Question: Explain the disease:
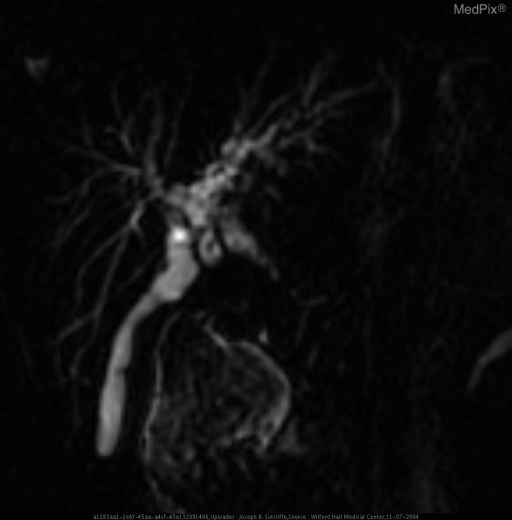
Answer: The disease is discussed as: Primary sclerosing cholangitis (PSC) is an inflammatory process which may involve all or segments of the intrahepatic and extrahepatic biliary ductal system.  It is an idiopathic disease most often associated with inflammatory bowel disease, particularly ulcerative colitis and less often Crohn’s disease. It less frequently associated with Reidel’s thyroiditis, retroperitoneal fibrosis, or mediastinal fibrosis. The disease is more common in males than females with a 3:1 incidence ratio. The estimated prevalence in Western countries is 6 to 8 cases per 100,000 persons.

Several mechanisms have been proposed to explain the pathogenesis of PSC, however, it is remains an idiopathic disease. Bile duct walls become progressively inflamed and thickened and the degree of severity may vary segmentally.  There is typically alternating dilatation and stricturing of the involved ducts. The disease usually involves both the intrahepatic and extrahepatic biliary tree. It is characterized by progressive destruction of bile ducts, which may result in the development of biliary cirrhosis. It was previously thought to be a rare disorder, however, now PSC is one of the more common indications for liver transplantation.

The main symptoms of PSC include pruritis, jaundice, abdominal pain, and fatigue. However, as many as 44% of patients may be asymptomatic at presentation. Patients may also experience repeated episodes of bacterial cholangitis and have an increased tendency to develop pigmented biliary stones. Steatorrhea and malabsorption of fat-soluble vitamins may occur. Cholangiocarcinoma may occur in up to 30% of PSC patients.  2% of patient’s may also develop hepatocellular carcinoma.

The diagnosis of PSC is based on characteristic ERCP findings in combination with laboratory, histologic, and clinical findings. It is important to exclude secondary causes of sclerosing cholangitis, such as prior surgeries, choledocolithiasis, chronic bacterial cholangitis and biliary neoplasms. The typical  ERCP findings of PSC include multifocal strictures and dilatations that have a beaded appearance. Biliary diverticulae may also be present. The intrahepatic and extrahepatic bile ducts are usually involved, but either alone may be affected. Magnetic resonance cholangiopancreatography (MRCP) also shows promise as a valuable technique in the diagnosis and follow-up of patients with PSC and MRCP may be superior to ERCP for the demonstration of intrahepatic ductal findings. CT and ultrasonography play a more limited role in the diagnosis or followup of PSC  and demonstrate nonspecific findings.

Many modalities have been investigated for the treatment of PSC in an attempt to delay disease progression. Immunosupressants, corticosteroids, antifibrogenic agents, endoscopic management and limited surgical management are used with limited success. Liver transplantation is the only form of therapy that positively affects survival and up to 80% of patient’s will experience significant quality of life improvement after liver transplant.